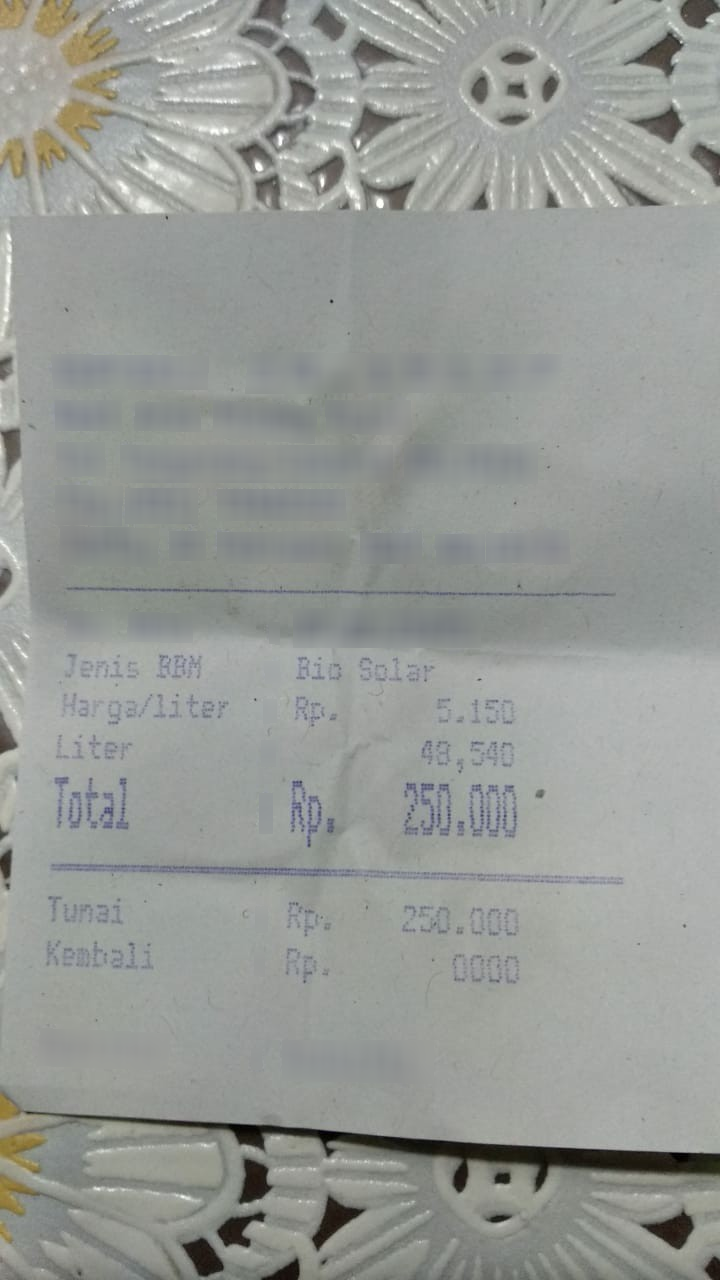
Number of items: 3
Total: 250.000
OCR text regions:
text: Rp.
text: Rp.
text: Rp.
text: Rp.
text: Jenis
text: BBM
text: Bio
text: Solar
text: Harga/liter
text: 5.150
text: Liter
text: 48,540
text: Tunai
text: 250.000
text: Kembali
text: 0000
text: Total
text: 250.000